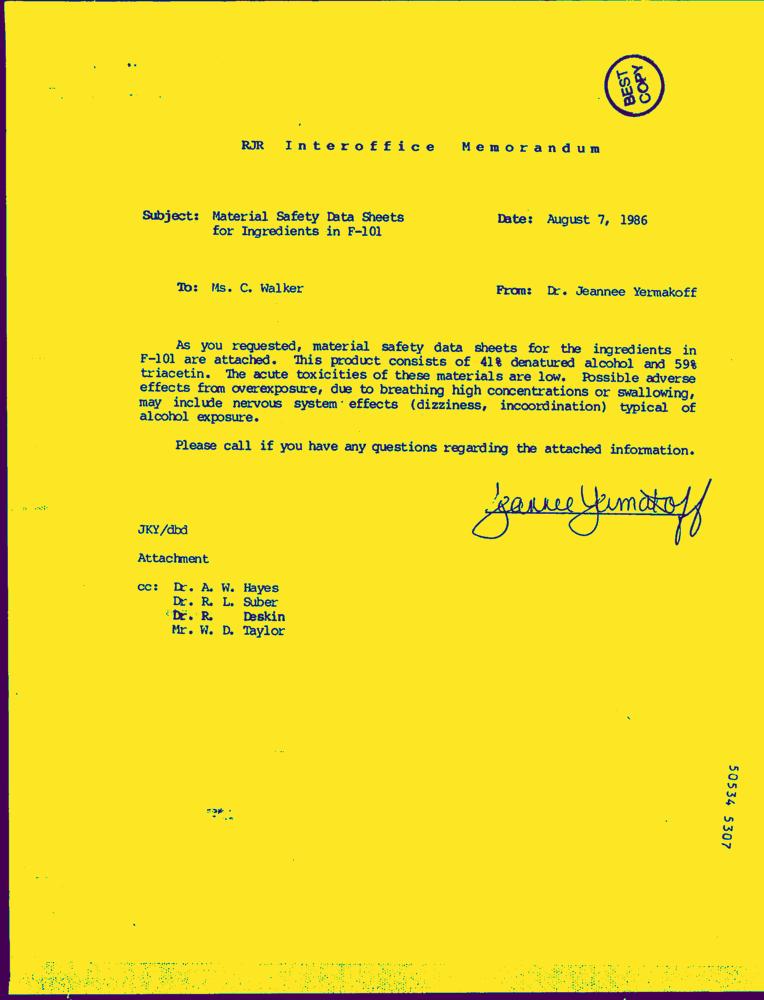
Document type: Letter-Doc